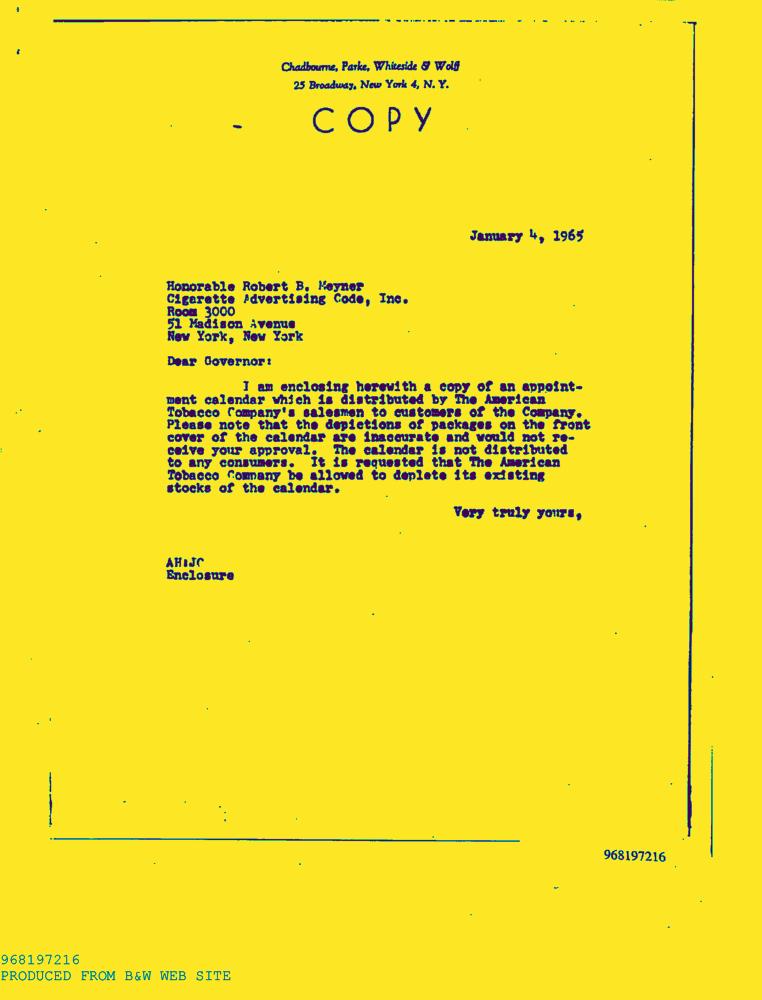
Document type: Letter-Doc